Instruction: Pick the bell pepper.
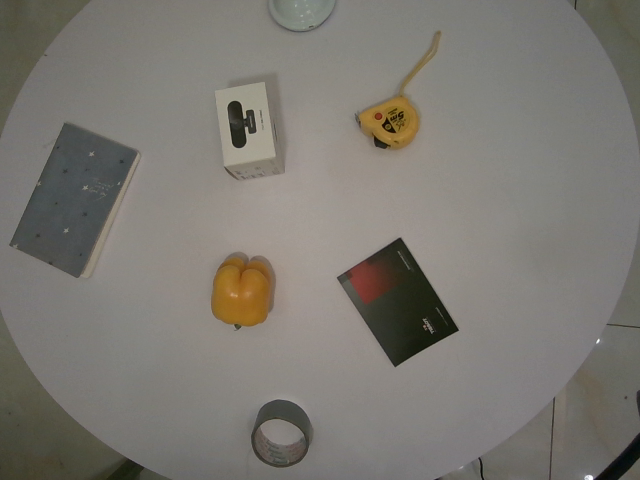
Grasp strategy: vertical